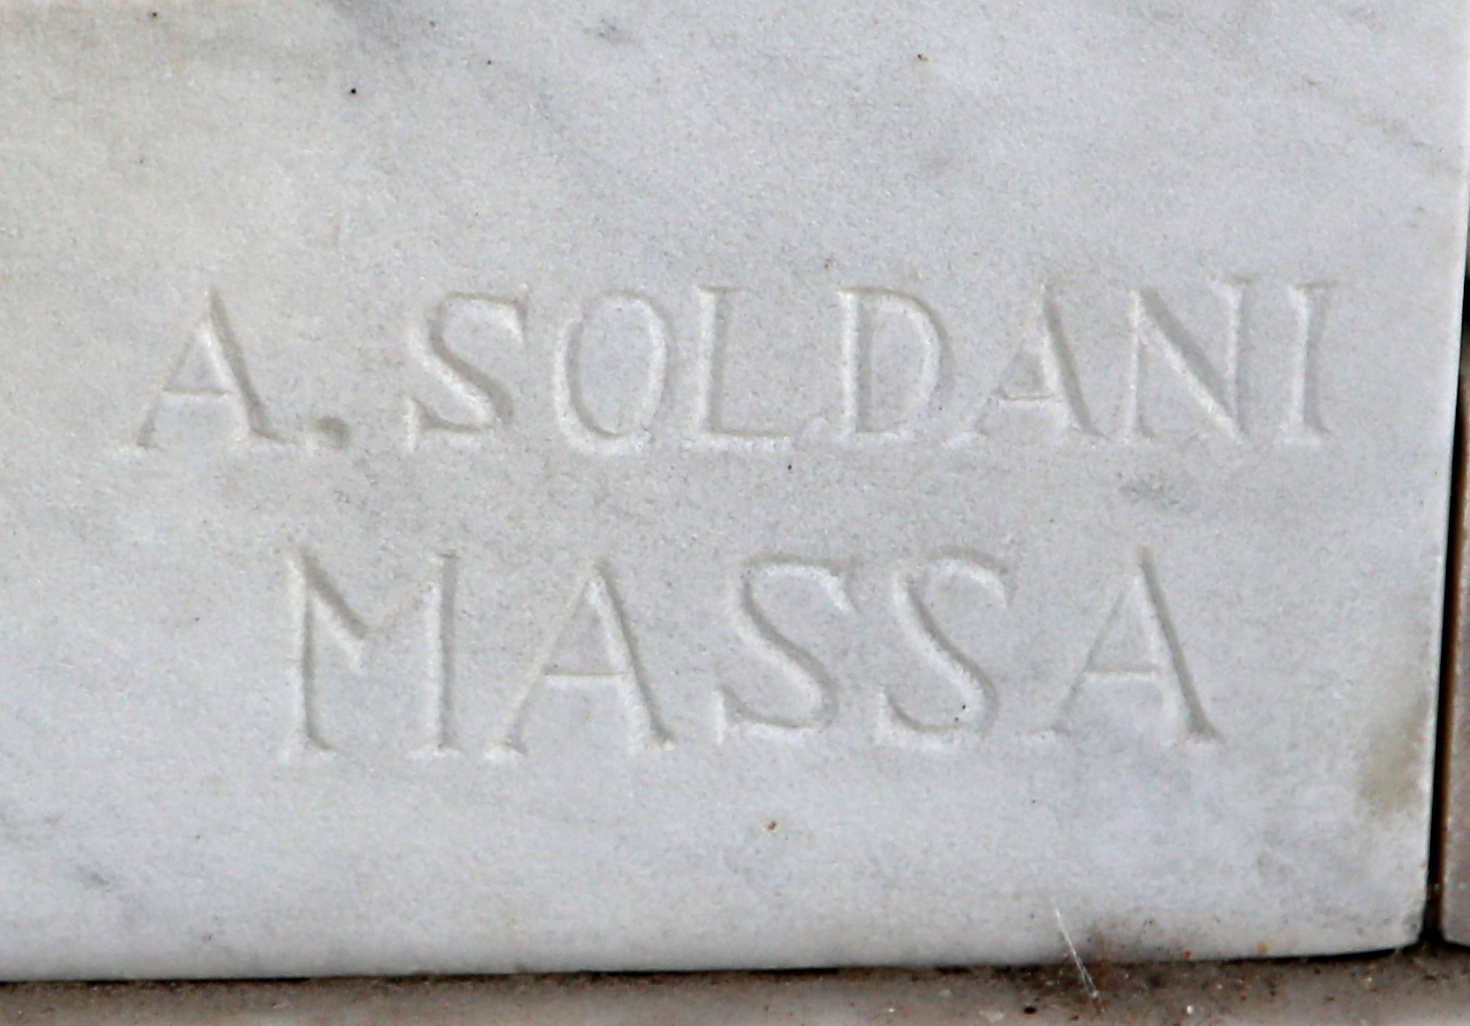
Signature of: alfredo soldani